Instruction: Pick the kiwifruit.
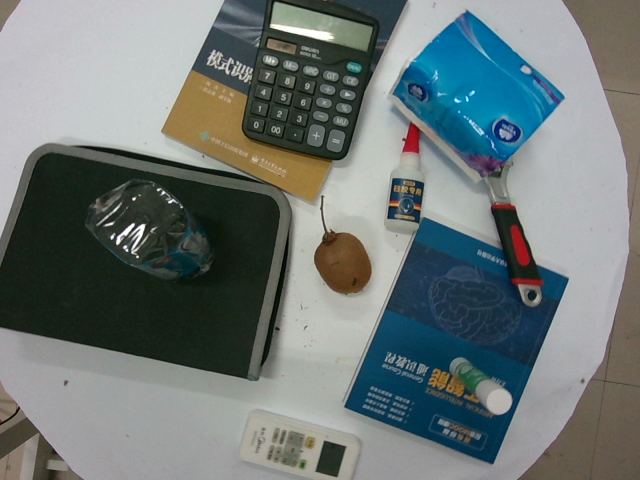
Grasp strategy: vertical